Question: What appears to be the issue?
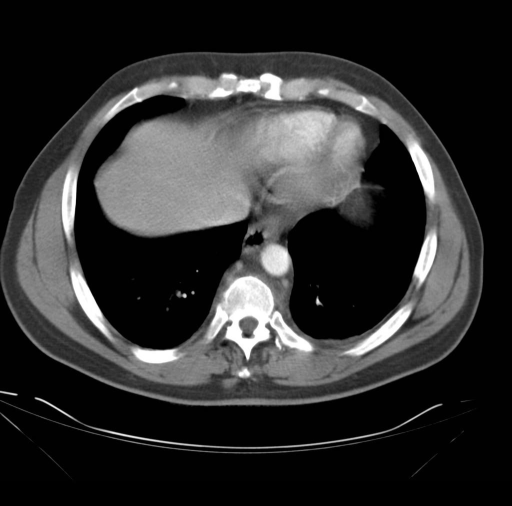
Answer: The findings suggest Initial plain radiograph showed narrowed disk space between T10-T11 and left paraspinal mass

-MRI showed paraspinal mass in the anterior paraspinal soft
tissues at T10-T11. T10-and T11 and intervertebral disc space show low signal intensity on T1 that becomes high signal intensity on T2 and enhanced after contrast consistent with vertebral osteomyelitis and discitis with paraspinal mass.. No cord compression or focal abscess seen on CT. The patient might have a history of 52 y/o AA male recently deployed soldier who was medically evacuated due to chronic back pain that interfered with his duties as a truckdriver.  While being evaluated stateside, his pain worsened  and he had  a lumbar puncture which revealed signs consistent with a potential infection.  An MRI was then obtained for further evalutaion..